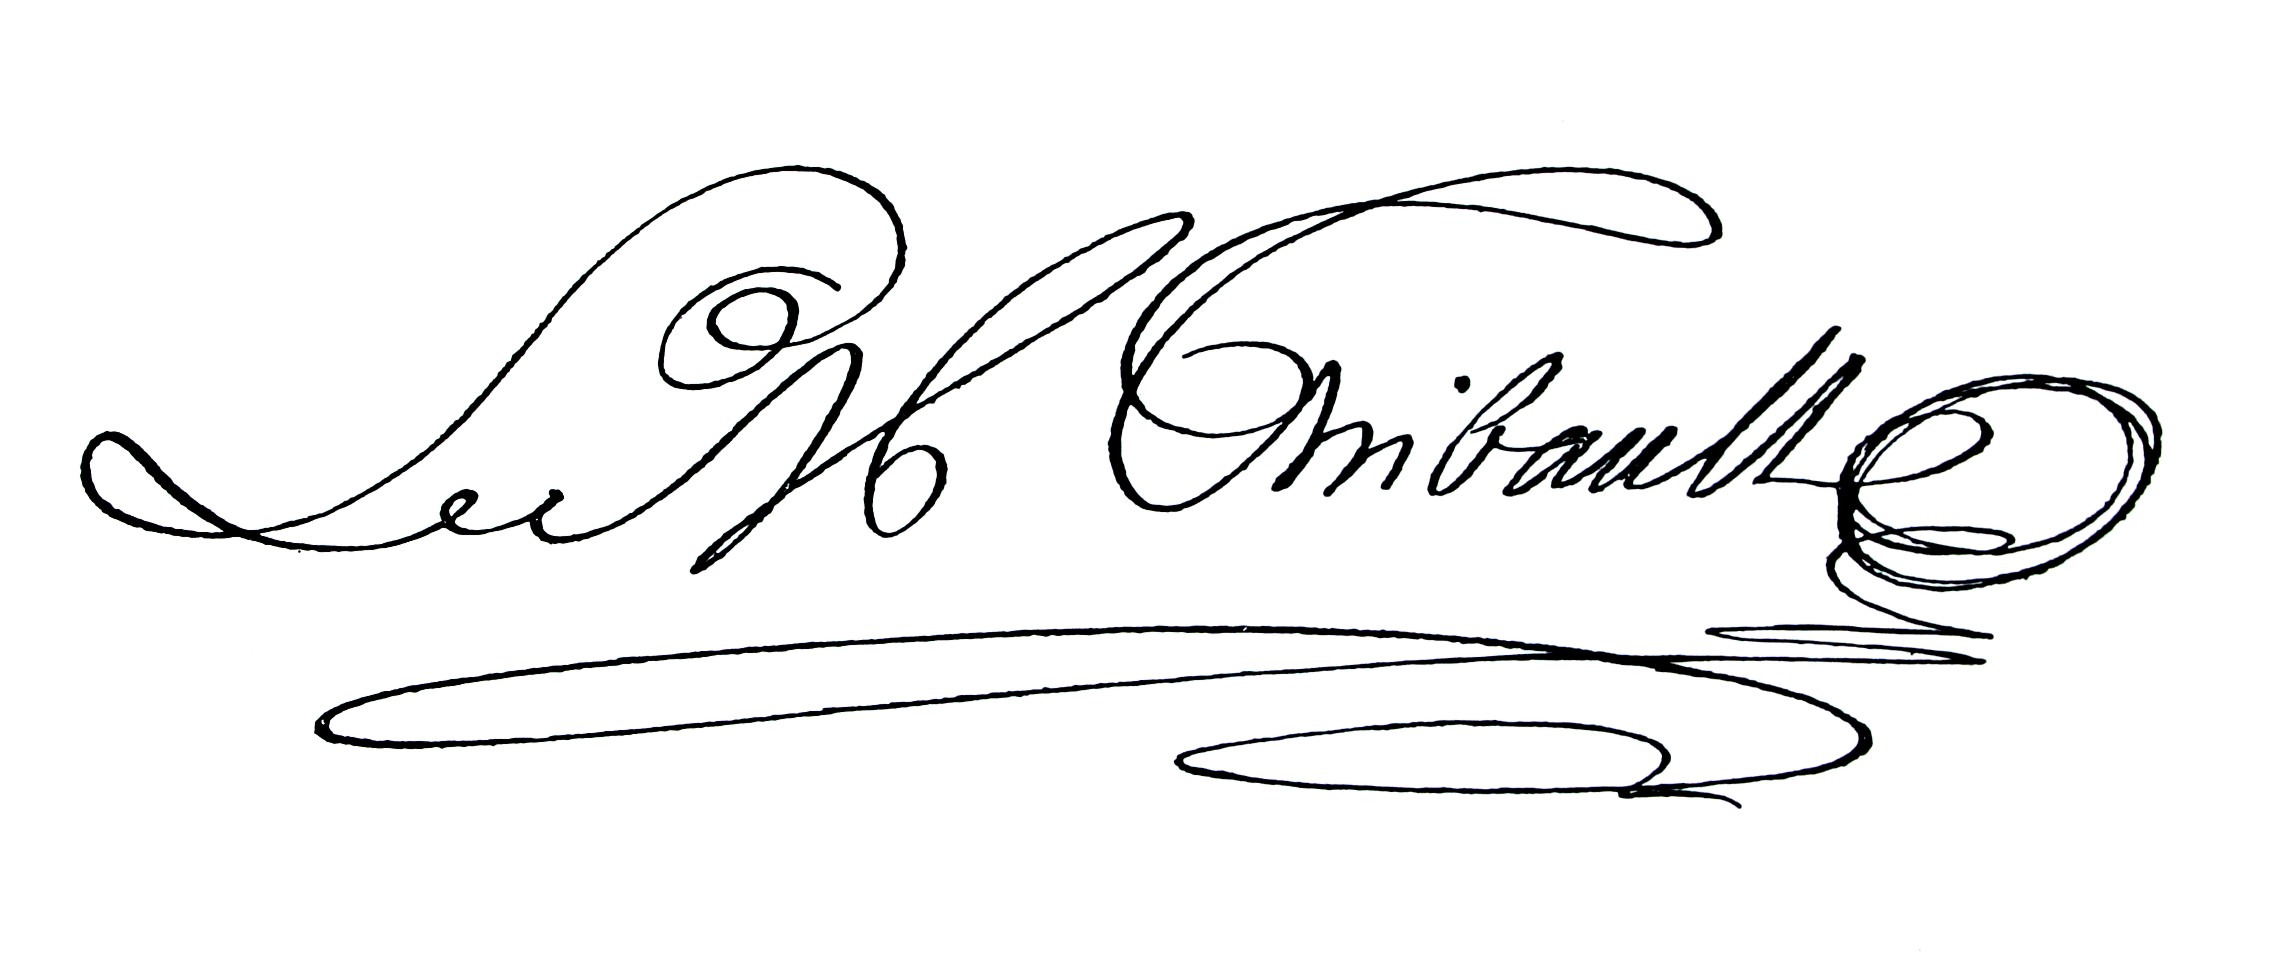
Signature of: louis michel thibault